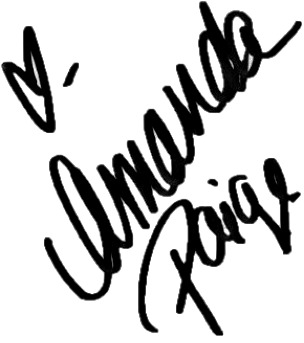
Signature of: amanda blair